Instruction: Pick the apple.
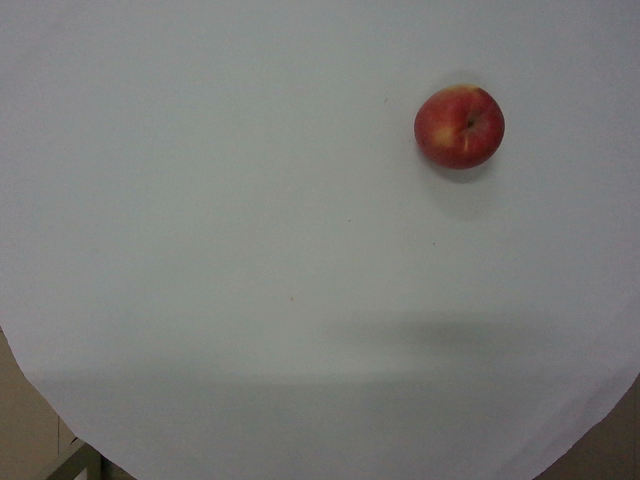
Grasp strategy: vertical